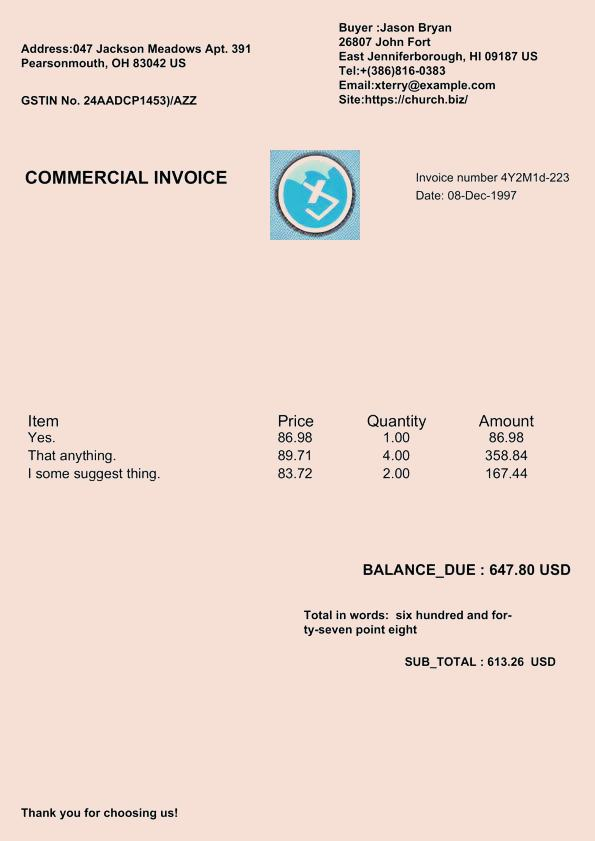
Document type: Invoice